Question: Describe the condition in detail:
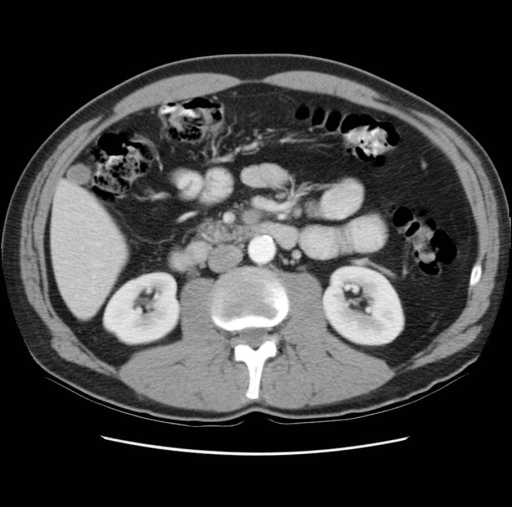
Answer: The disease is discussed as: The superior mesenteric artery (SMA) arises approximately 1 cm below the celiac artery and runs inferiorly toward the cecum, terminating as the ileocolic artery. Along the way, it gives rise to the inferior pancreaticoduodenal artery, several jejunal and ileal branches, the middle colic artery, and the right colic artery.  Complete or partial occlusion of the SMA leads to acute mesenteric ischemia, with a mortality rate of 60-70%.   There are four major causes of acute mesenteric ischemia: 1) SMA embolism (50%); 2) SMA thrombosis (15-25%); 3) Mesenteric venous thrombosis (5%); 4) Nonocclusive ischemia (20 to 30 percent). ,   The SMA is particularly susceptible to embolic events of cardiac origin, due to it’s relatively large caliber, and narrow take-off angle from the descending aorta.   The embolus usually lodges 3 to 10 cm distal to the origin of the SMA, in a tapered segment distal to the take off of the middle colic artery.  In general, the clinical presentation of acute mesenteric ischemia is limited to sudden onset of pain, pain out of proportion to physical findings, and possibly some nausea and/or vomiting.  The laboratory findings are non-specific.  Radiographically, mesenteric angiography remains the gold standard diagnostic study for mesenteric arterial ischemia.  Plain fim radiography of the abdomen is non-specific, and in 25% of all cases, will be normal.   The use of traditional CT (with contrast) for the detection of mesenteric ischemia is limited by the ability of the radiologist to distinguish areas of decreased opacity distal to site of obstruction.  One small study demonstrated a sensitivity of 64% and specificity of 92%.     MRA and Multi detector row CT (MDCT) hold promise as viable tools to evaluate mesenteric arteries, however no comparison studies are available for study.  Angiography therefore remains the gold standard.Treatment of mesenteric arterial embolism, traditionally, has been early surgical laparotomy with embolectomy.  Intra-operative palpation for SMA pulses is performed and the small bowel is carefully examined for areas of persistent ischemia, which are resected.  A "second look" laparotomy within the next 24 to 48 hours may be necessary to resect additional ischemic or gangrenous bowel.  A less well-established approach (which was used initially in this case) is local infusion of thrombolytic therapy, which has been successful in a number of reports. , ,  Thrombolytic therapy should only be considered in patients who can undergo angiography within eight hours of the onset of abdominal pain, and who do not have clinical evidence of bowel necrosis or other contraindications to thrombolytic therapy.  Surgical exploration is mandatory in patients who do not demonstrate clot lysis within four hours or develop evidence of progressive ischemia. Despite success in case series, the long-term reocclusion rate after thrombolytic therapy has not been well studied.  Long term treatment is aimed at limiting the chance of recurrence and usually requires the use of Warfarin.